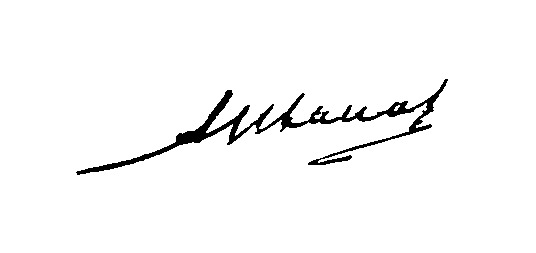
Signature of: anatoly ivanov